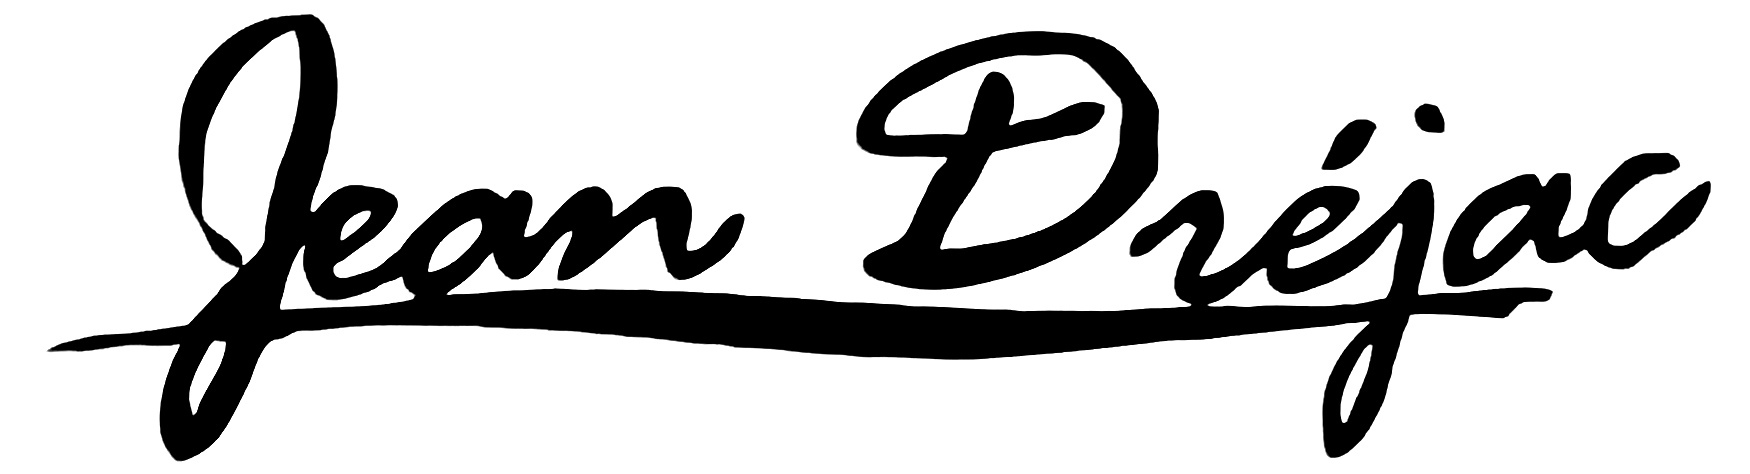
Signature of: jean dréjac